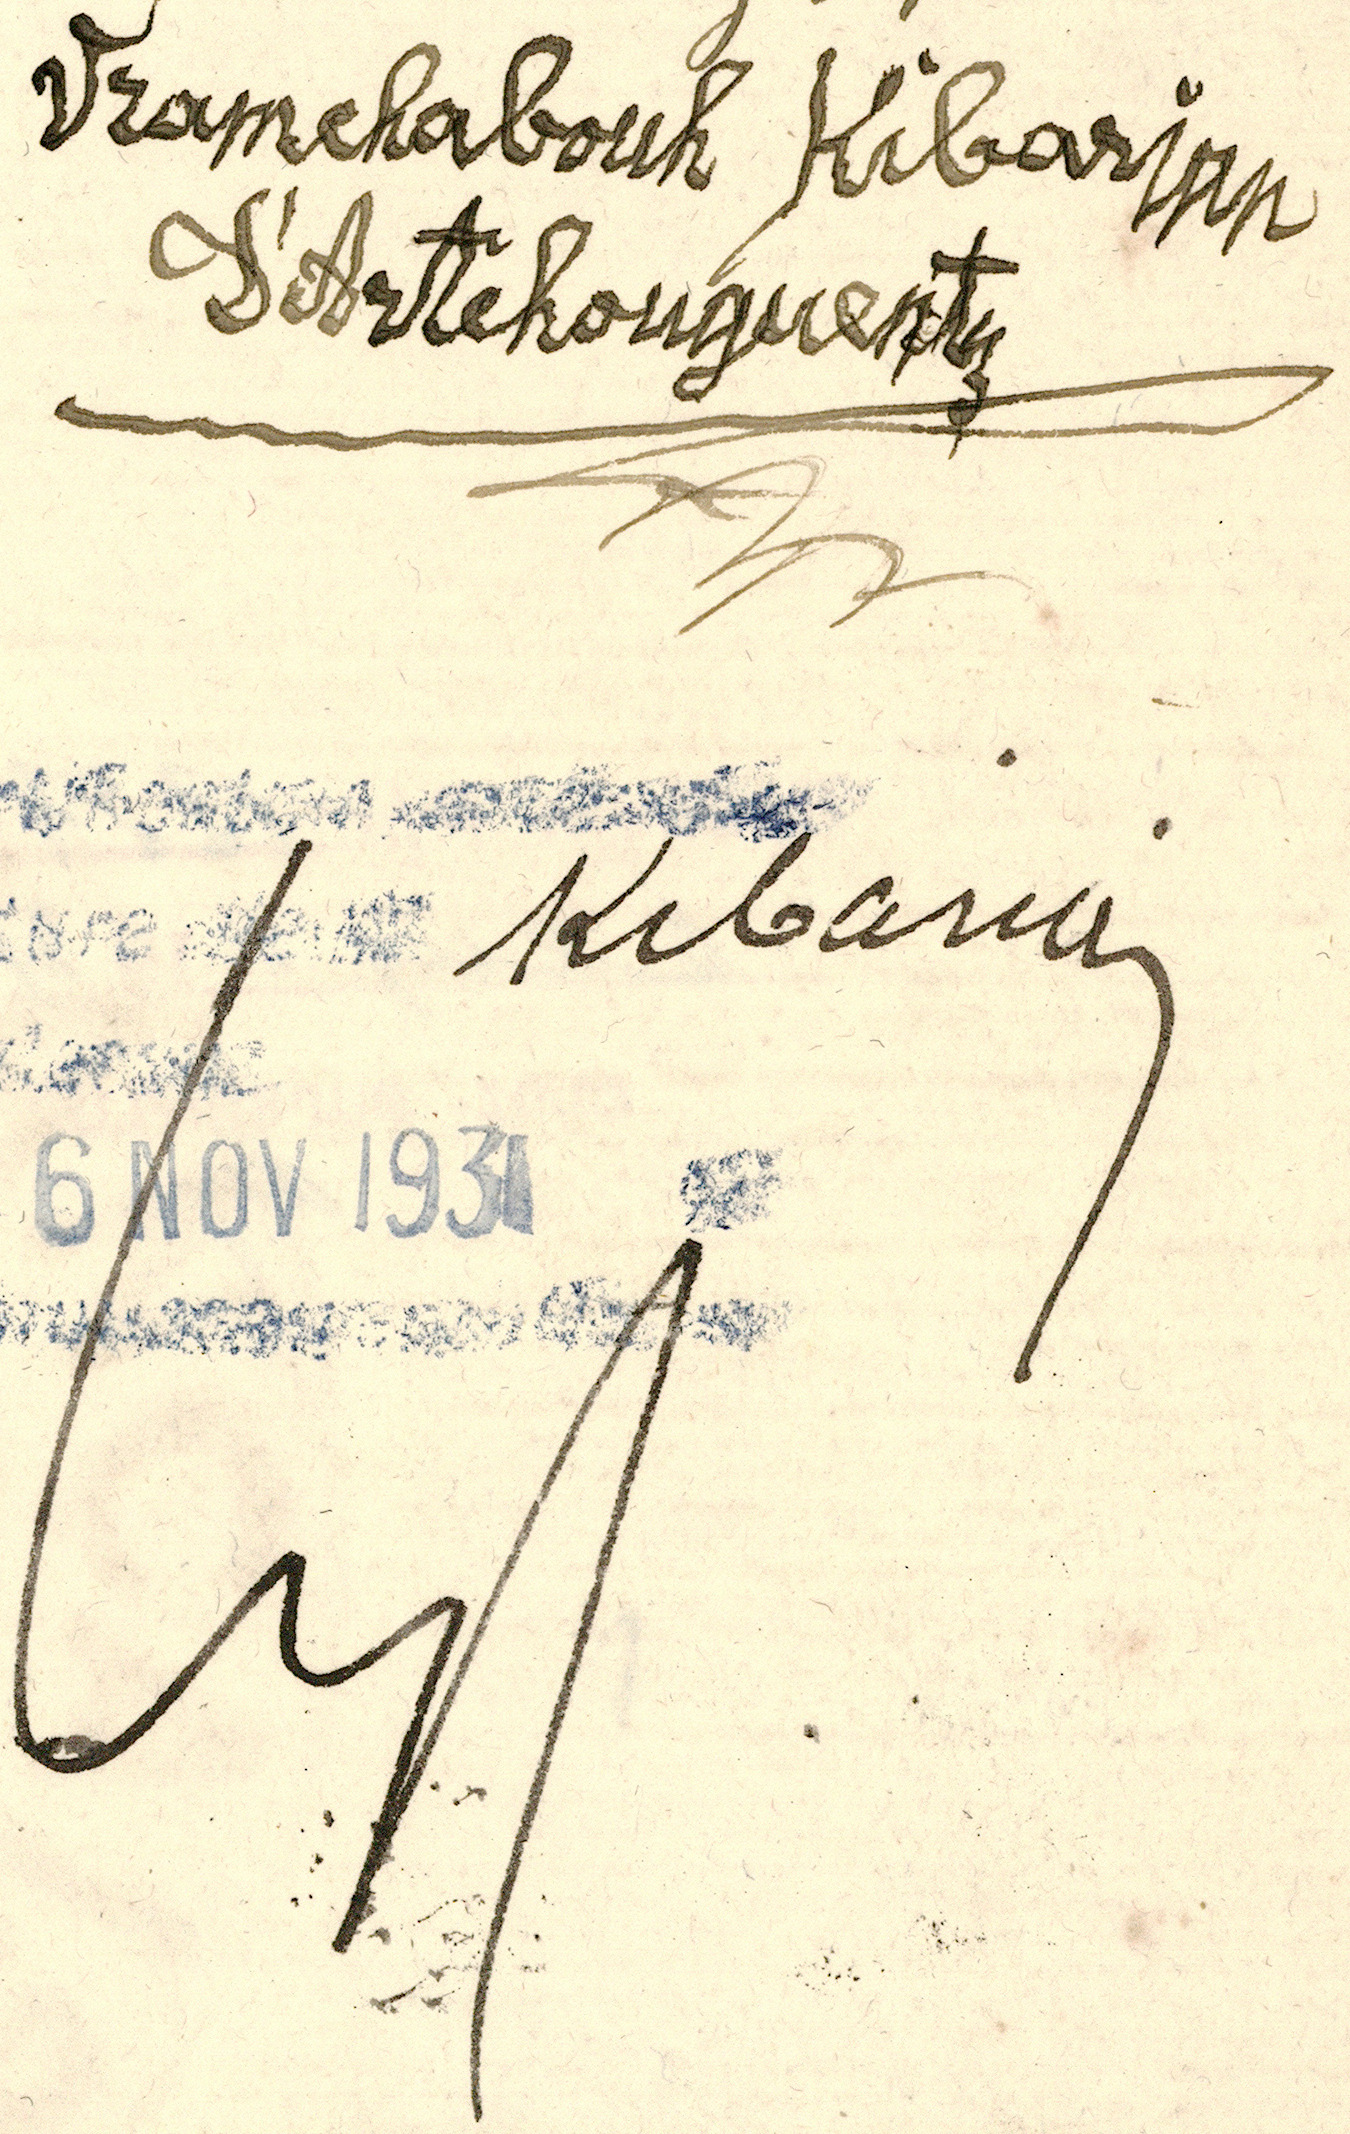
Signature of: vramchabouh kibarian d artchouguentz